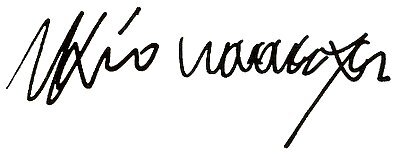
Signature of: uxío novoneyra